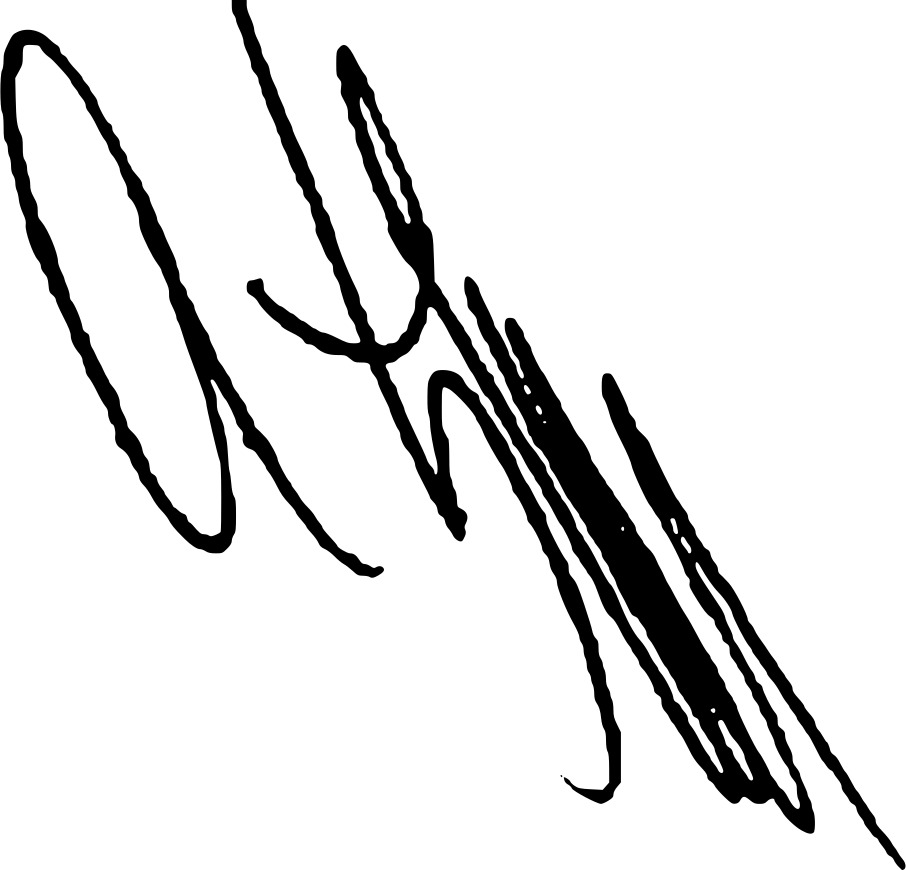
Signature of: tedo japaridze